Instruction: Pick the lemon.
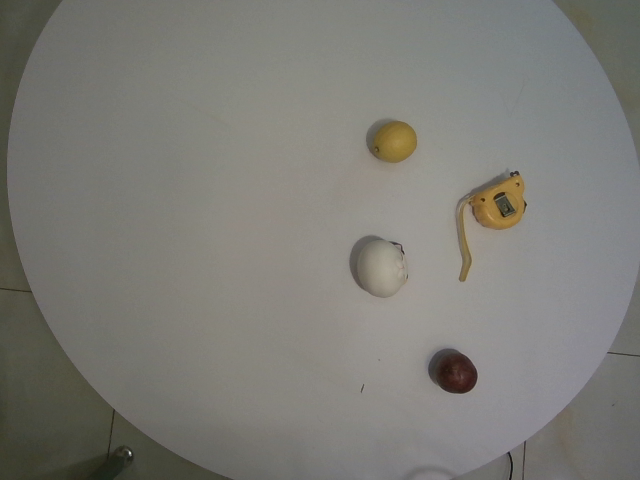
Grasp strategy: vertical